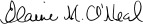
Signature of: elaine o neal